Question: What is the suspected problem?
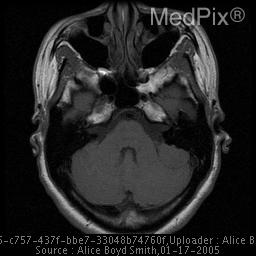
Answer: The findings suggest On non-contrast CT of the head a hyperdense mass was seen in the left CPA angle.  On MRI the mass was confirmed to be extraaxial and enhanced avidly.. Axial T1 (TR 650 TE10) image demonstrates a mass in the left CP angle which is isointense to grey matter.. The patient might have a history of 31 year old female with chronic headaches..